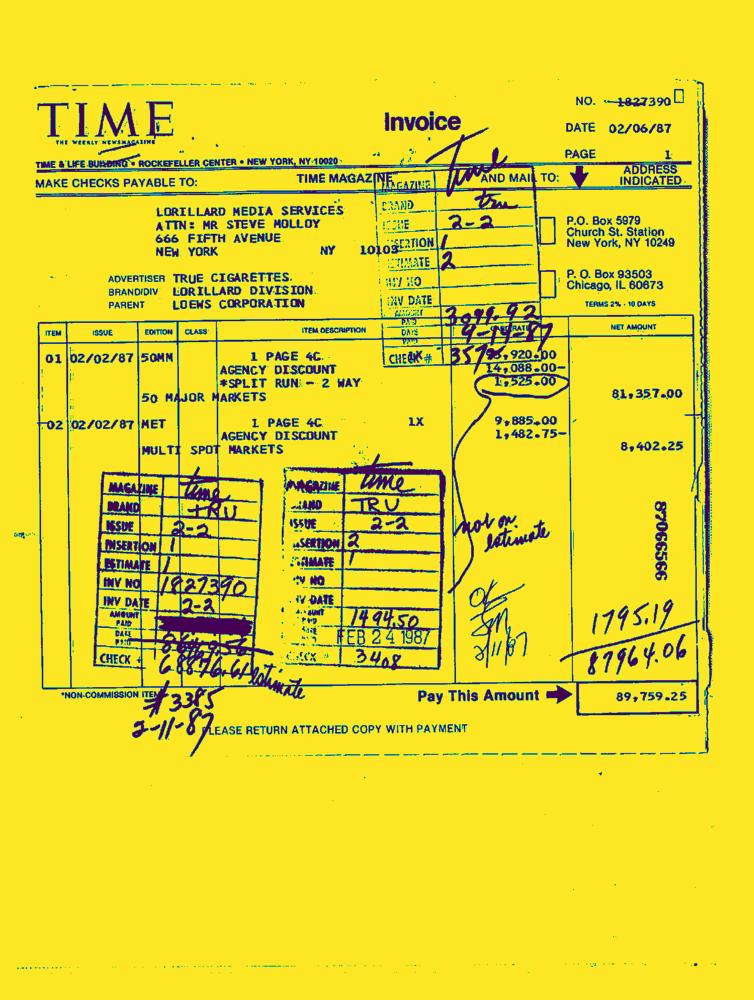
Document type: Invoice-Doc